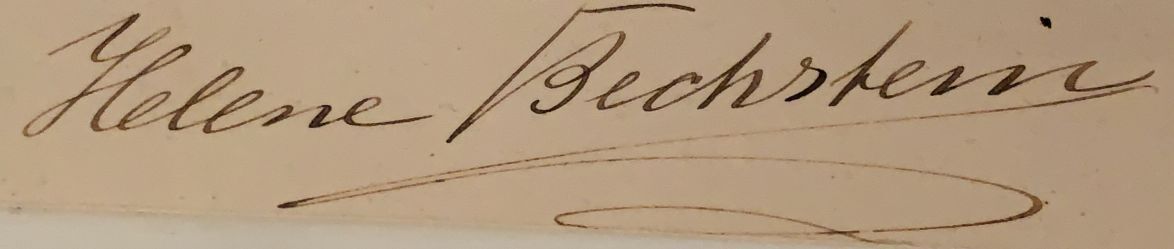
Signature of: helene bechstein